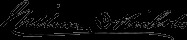
Signature of: william ford nichols